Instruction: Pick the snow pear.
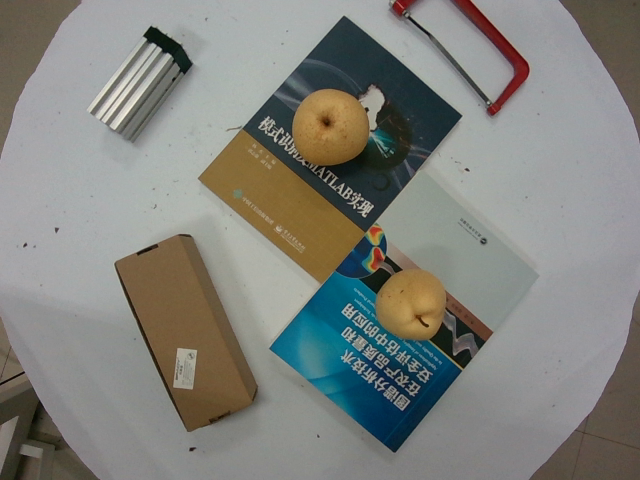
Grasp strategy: vertical